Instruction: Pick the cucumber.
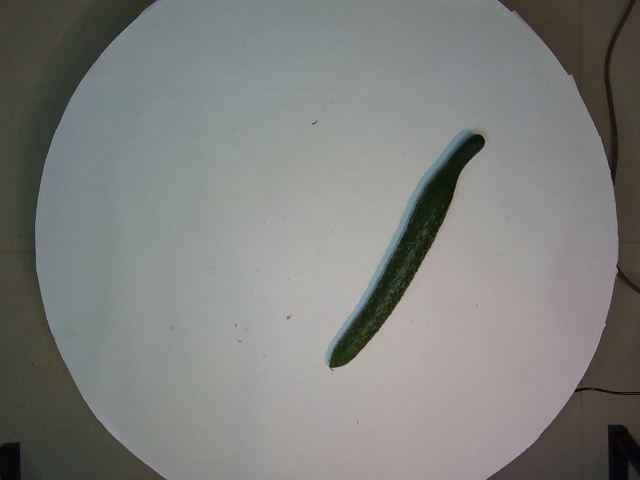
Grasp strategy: vertical